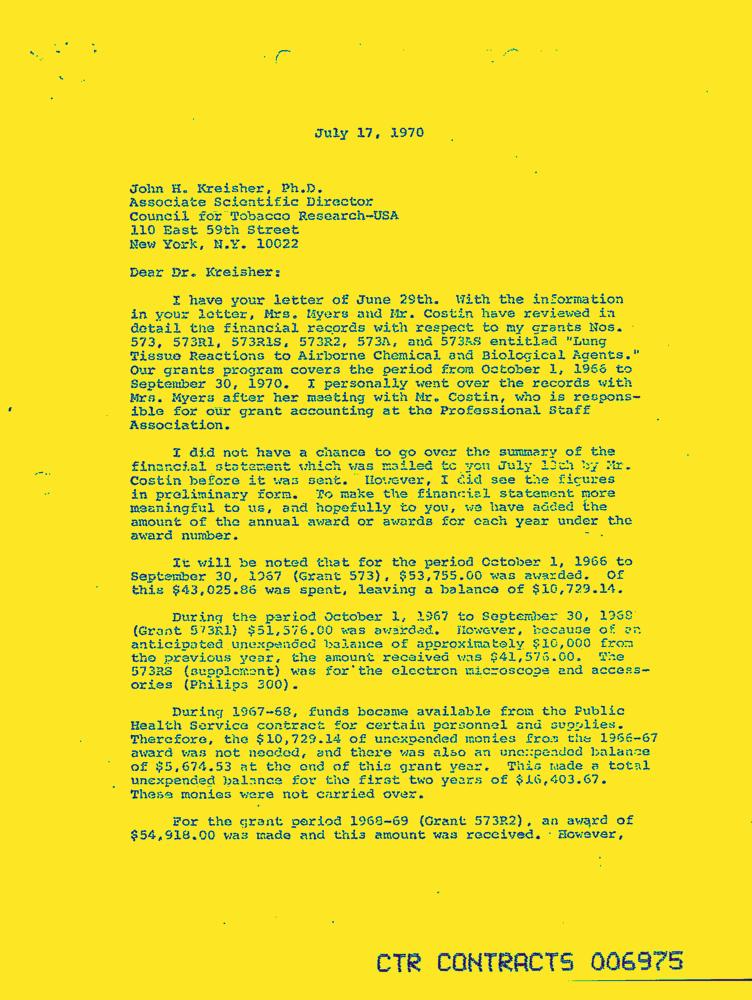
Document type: Letter-Doc